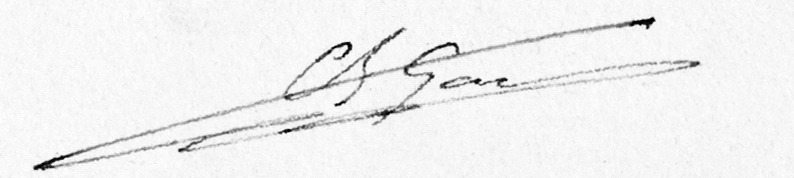
Signature of: charles garnier